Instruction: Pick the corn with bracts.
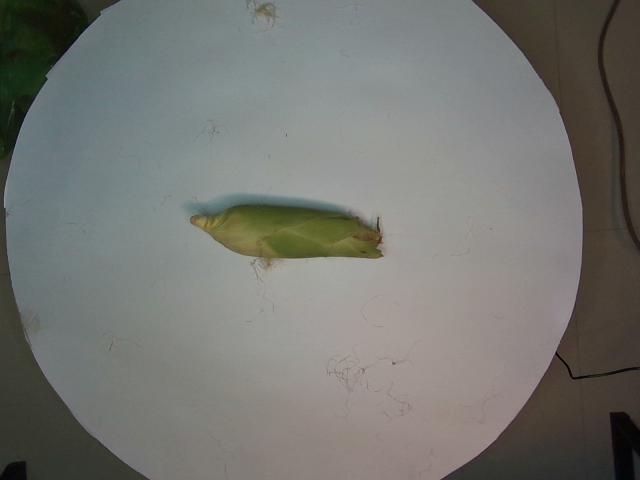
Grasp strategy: vertical